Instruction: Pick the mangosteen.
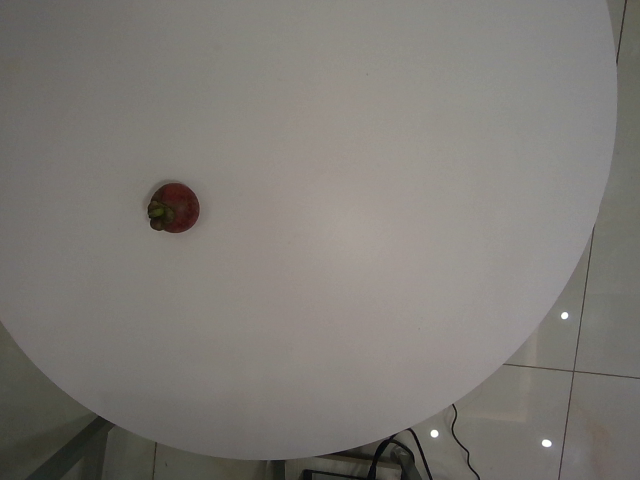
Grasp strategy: vertical